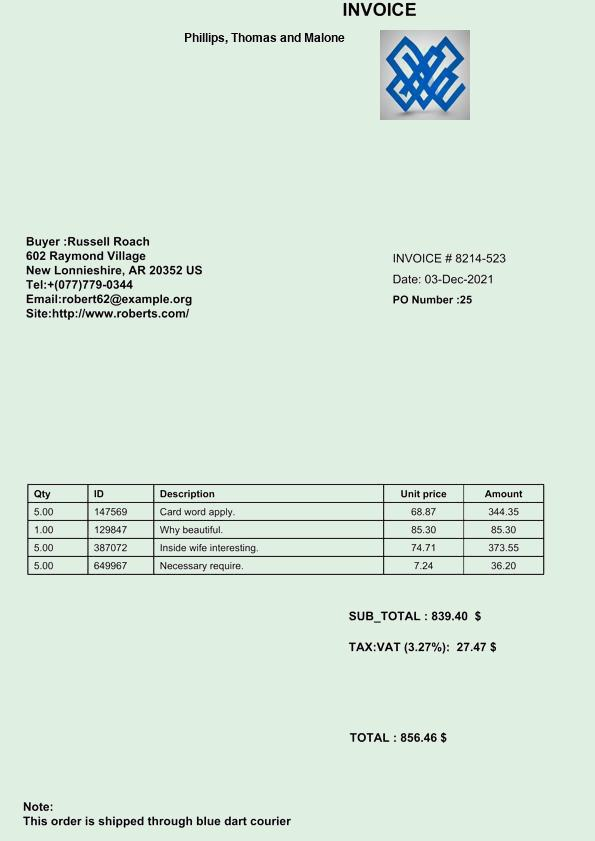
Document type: Invoice